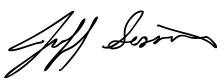
Signature of: jeff sessions